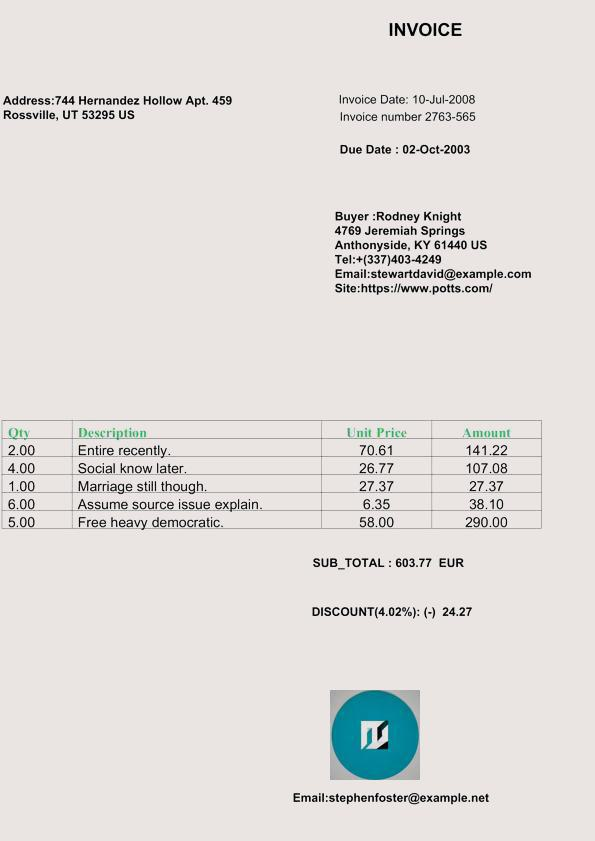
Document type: Invoice